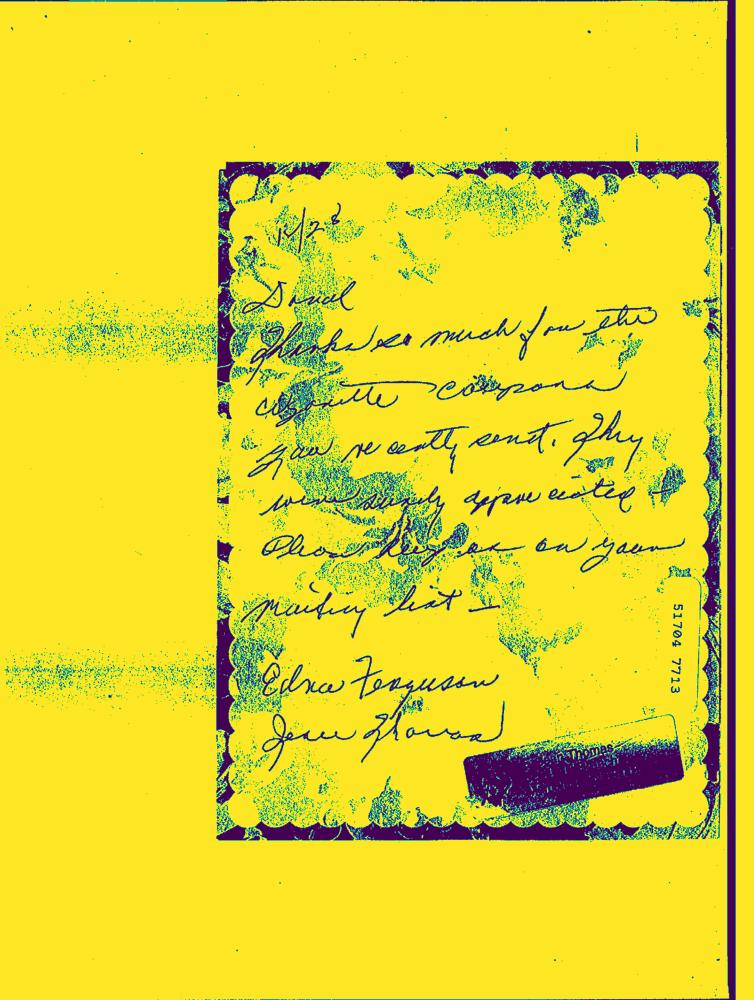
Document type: Hand-Written